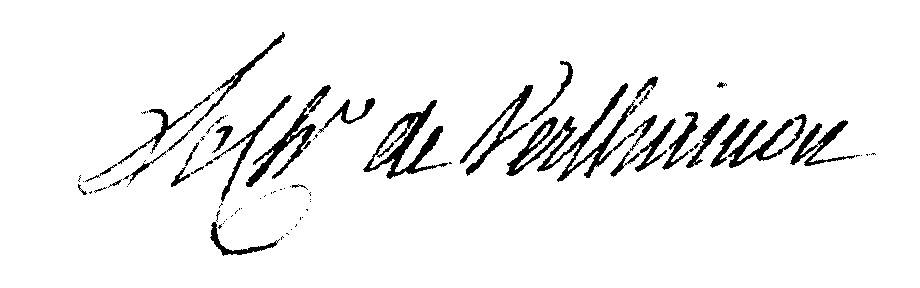
Signature of: françois marie de verthamon d ambloy